Question: Describe the condition in detail:
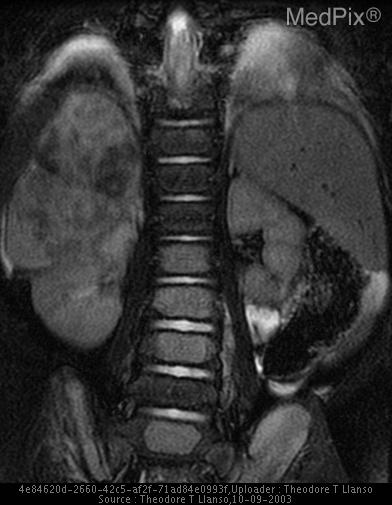
Answer: The disease is discussed as: Paraspinal masses typically originate from either the sympathetic ganglia (neurblastoma, ganglioglioma, or ganglioneuromas) or nerve roots (neurofibromas or schwannomas.)  Ganglion tumors tend to be variably malignant.

Neuroblastoma is a malignancy of primitive neural crest cells that form both the adrenal medulla and the paraspinal sympathetic ganglia.

Neural tumors are typically of soft tissue density and calcifications are more common in neuroblstoma.  Though myelography/CT has been used, MRI is especially well - suited for determining intraspinal extension of neurogenic tumors.

Neuroblastoma is second to brain tumors as the most common solid childhood malignancy.  One - third of patients are less than one-year-old. This malignancy accounts for 15% of childhood deaths from malignancy each year.

The tumor often presents as a firm, non-tender abdominal mass, can cause hypertension if it encases the renal vessels, can lead to respiratory distress when thoracic structures are compromised, or even causes symptoms related its effect upon the spinal cord as in this case.